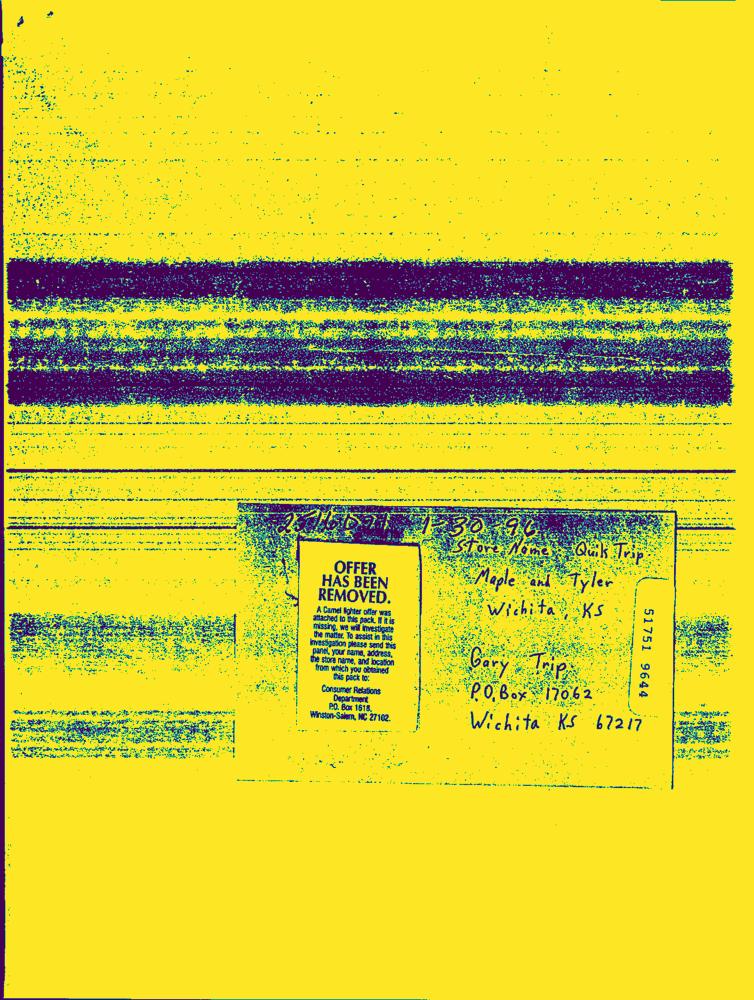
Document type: Hand-Written